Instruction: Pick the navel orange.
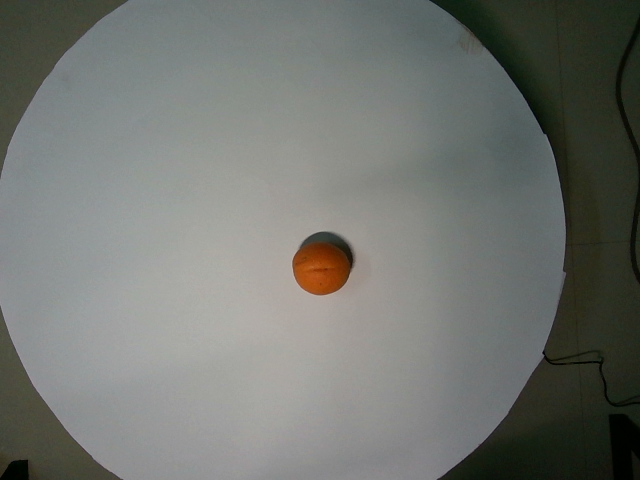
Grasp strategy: vertical